Question: What is the potential diagnosis?
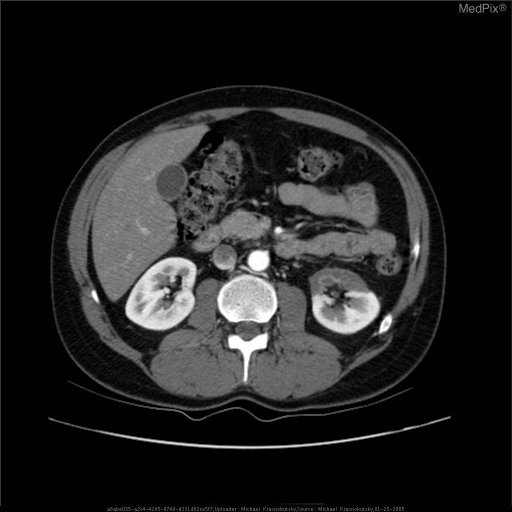
Answer: The possible diagnosis includes Infarct
Infection.